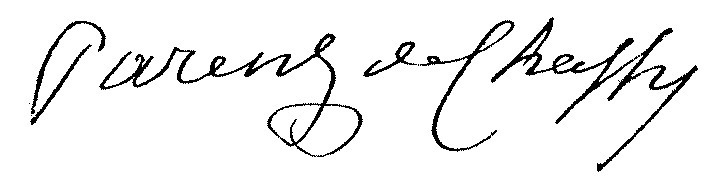
Signature of: louis nicolas parent de chassy